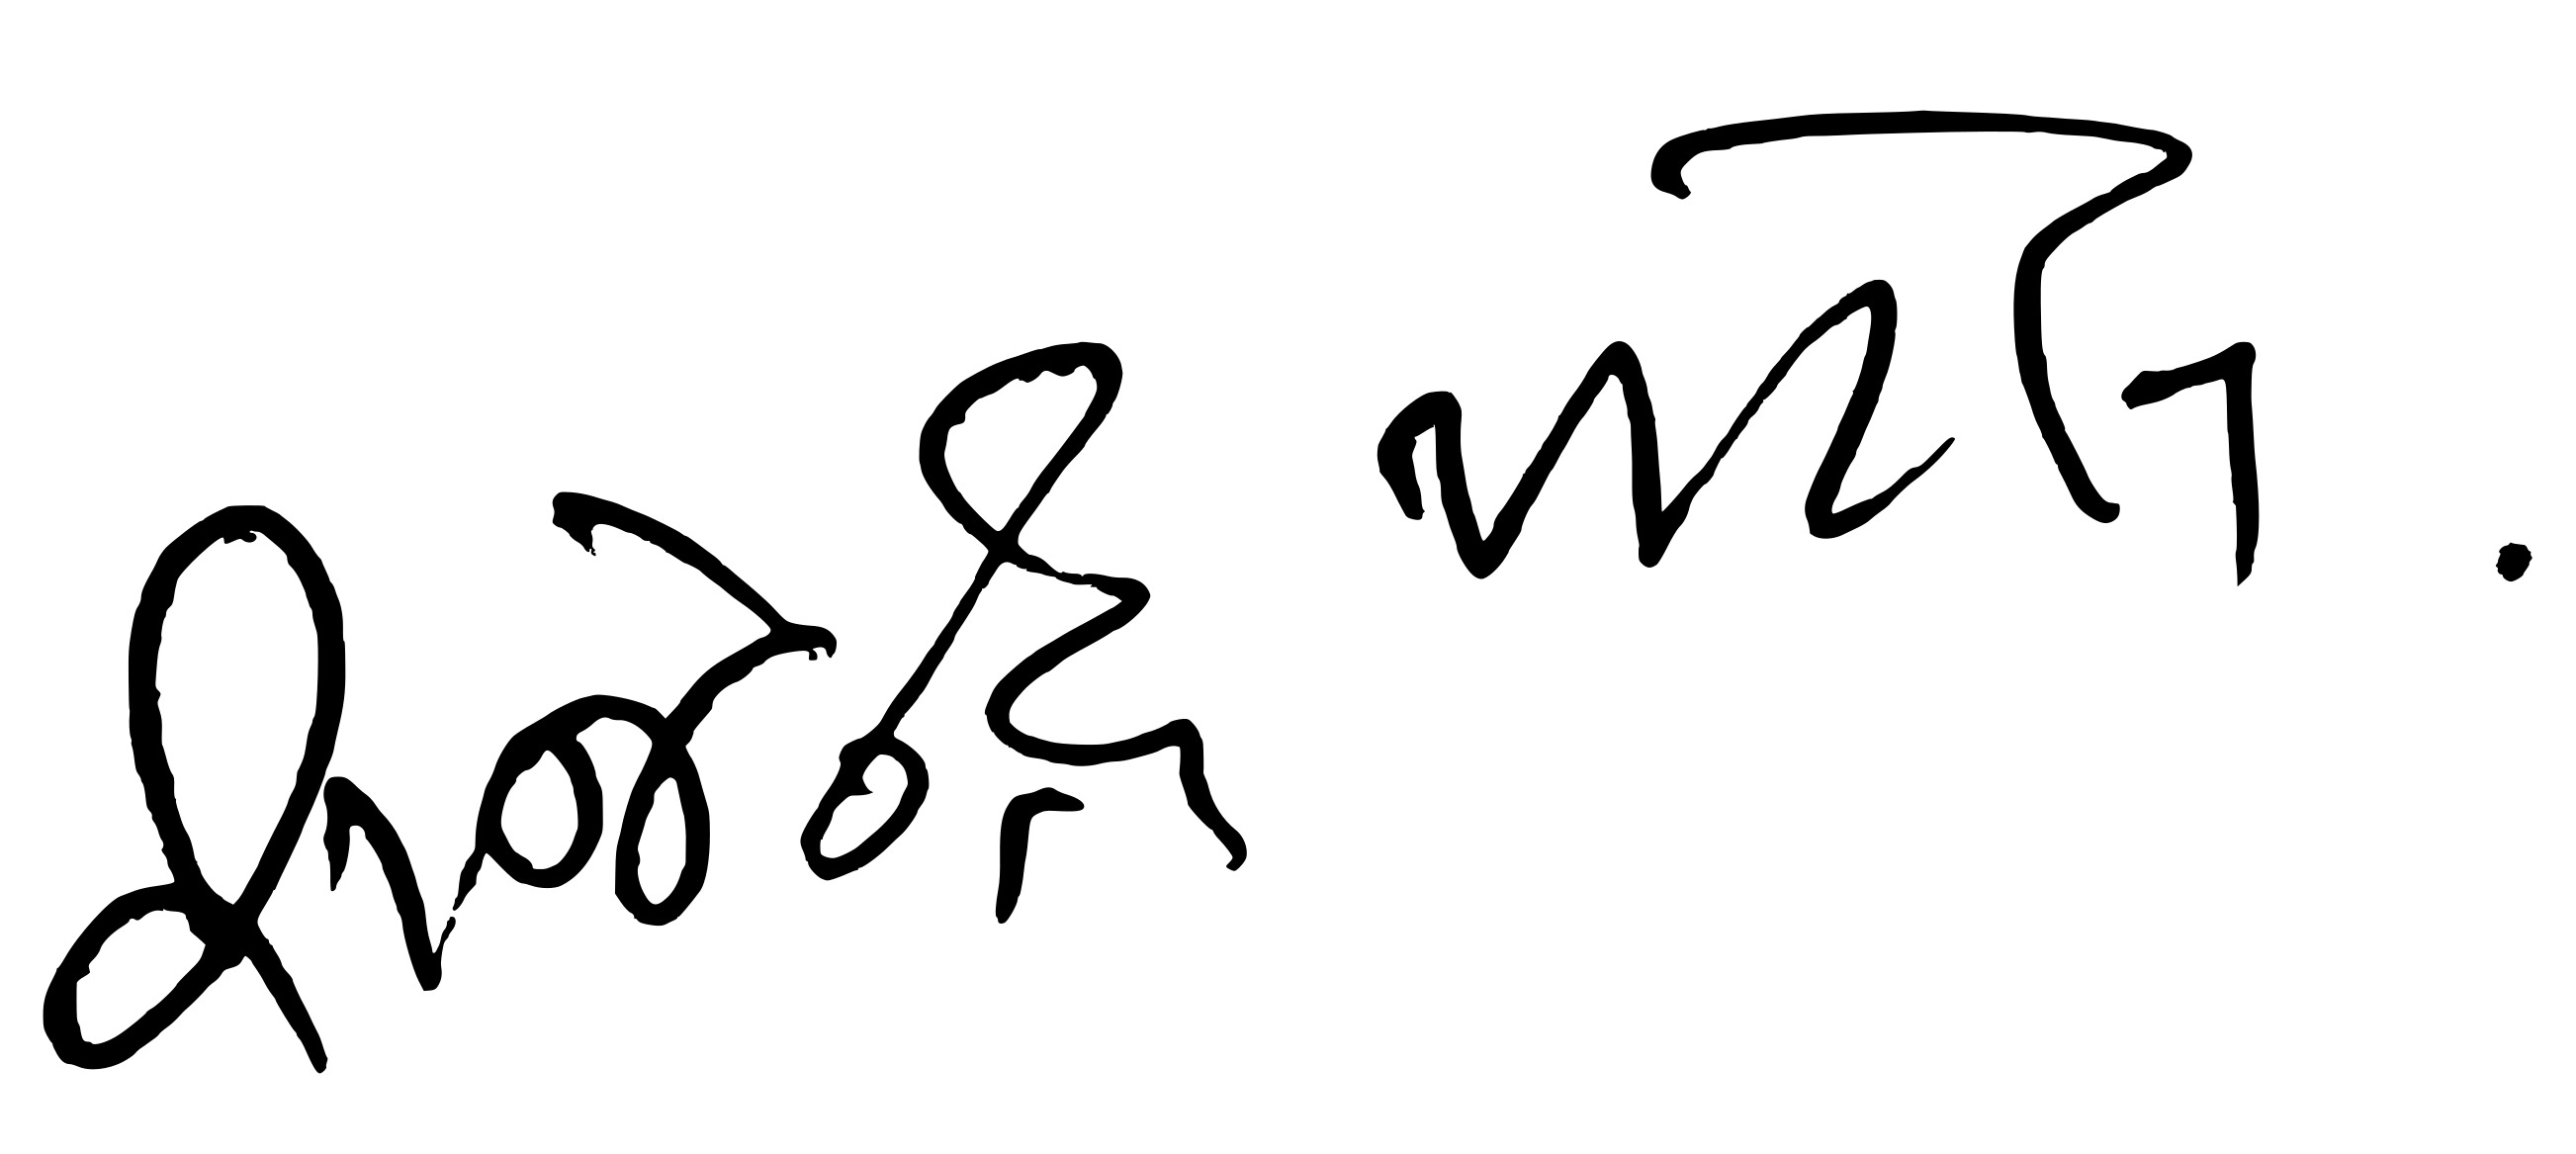
Signature of: rajendra patel